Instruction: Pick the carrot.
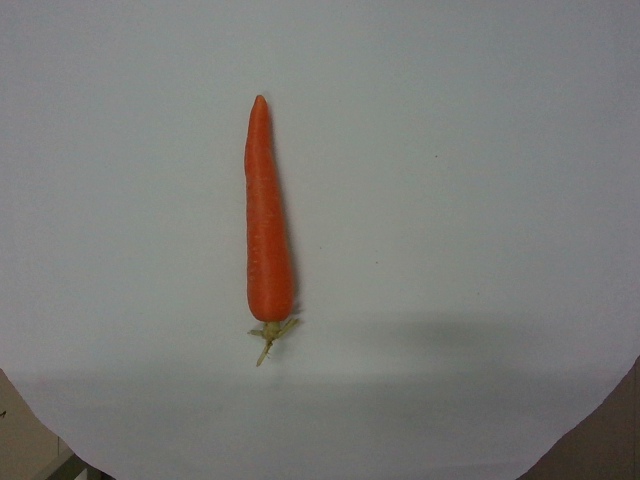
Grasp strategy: vertical